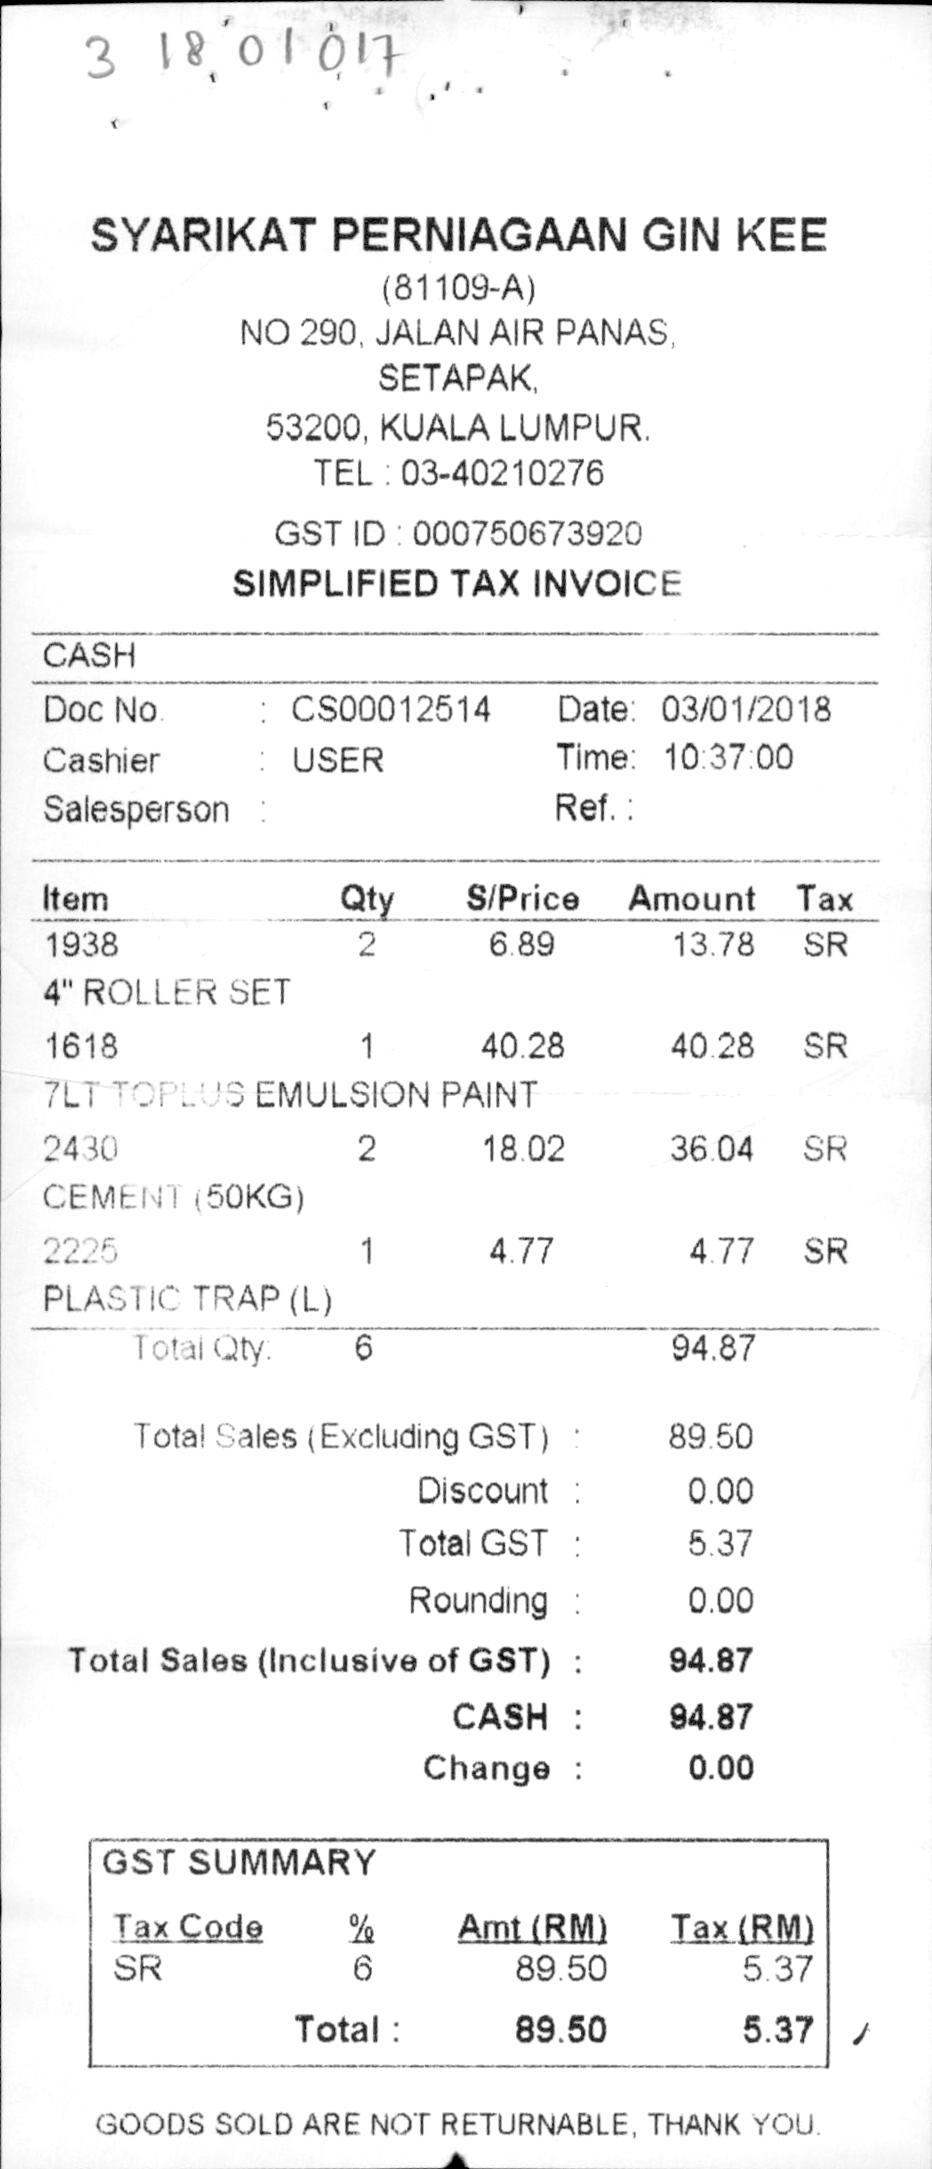
SYARIKAT PERNIAGAAN GIN KEE
(81109-A)
NO 290, JALAN AIR PANAS,
SETAPAK,
53200, KUALA LUMPUR
TEL : 03-40210276
GST ID : 000750673920
SIMPLIFIED TAX INVOICE
CASH
DOC NO.
GOODS SOLD ARE NOT RETURNABLE, THANK YOU.
: CS00012514
DATE: 03/01/2018
CASHIER
5.37
: USER
TIME: 10:37:00
SALESPERSON :
REF. :
ITEM
QTY
S/PRICE
AMOUNT
TAX
1938
2
6.89
13.78
SR
4" ROLLER SET
1618
1
40.28
40.28
SR
7LT TOPLUS EMULSION PAINT
2430
2
18.02
36.04
SR
CEMENT (50KG)
2225
1
4.77
4.77
SR
PLASTIC TRAP (L)
TOTAL QTY:
6
94.87
TOTAL SALES (EXCLUDING GST) :
89.50
DISCOUNT :
0.00
TOTAL GST :
5.37
ROUNDING :
0.00
TOTAL SALES (INCLUSIVE OF GST) :
94.87
CASH :
94.87
CHANGE :
0.00
GST SUMMARY
TAX CODE
%
AMT(RM)
TAX(RM)
SR
6
89.50
5.37
TOTAL :
89.50